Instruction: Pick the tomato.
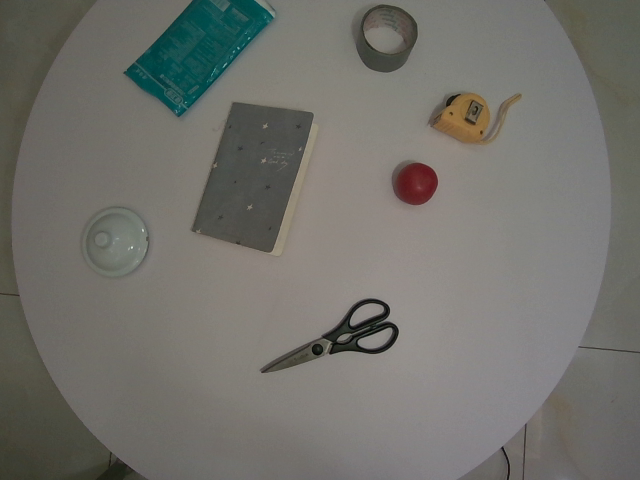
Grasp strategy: vertical